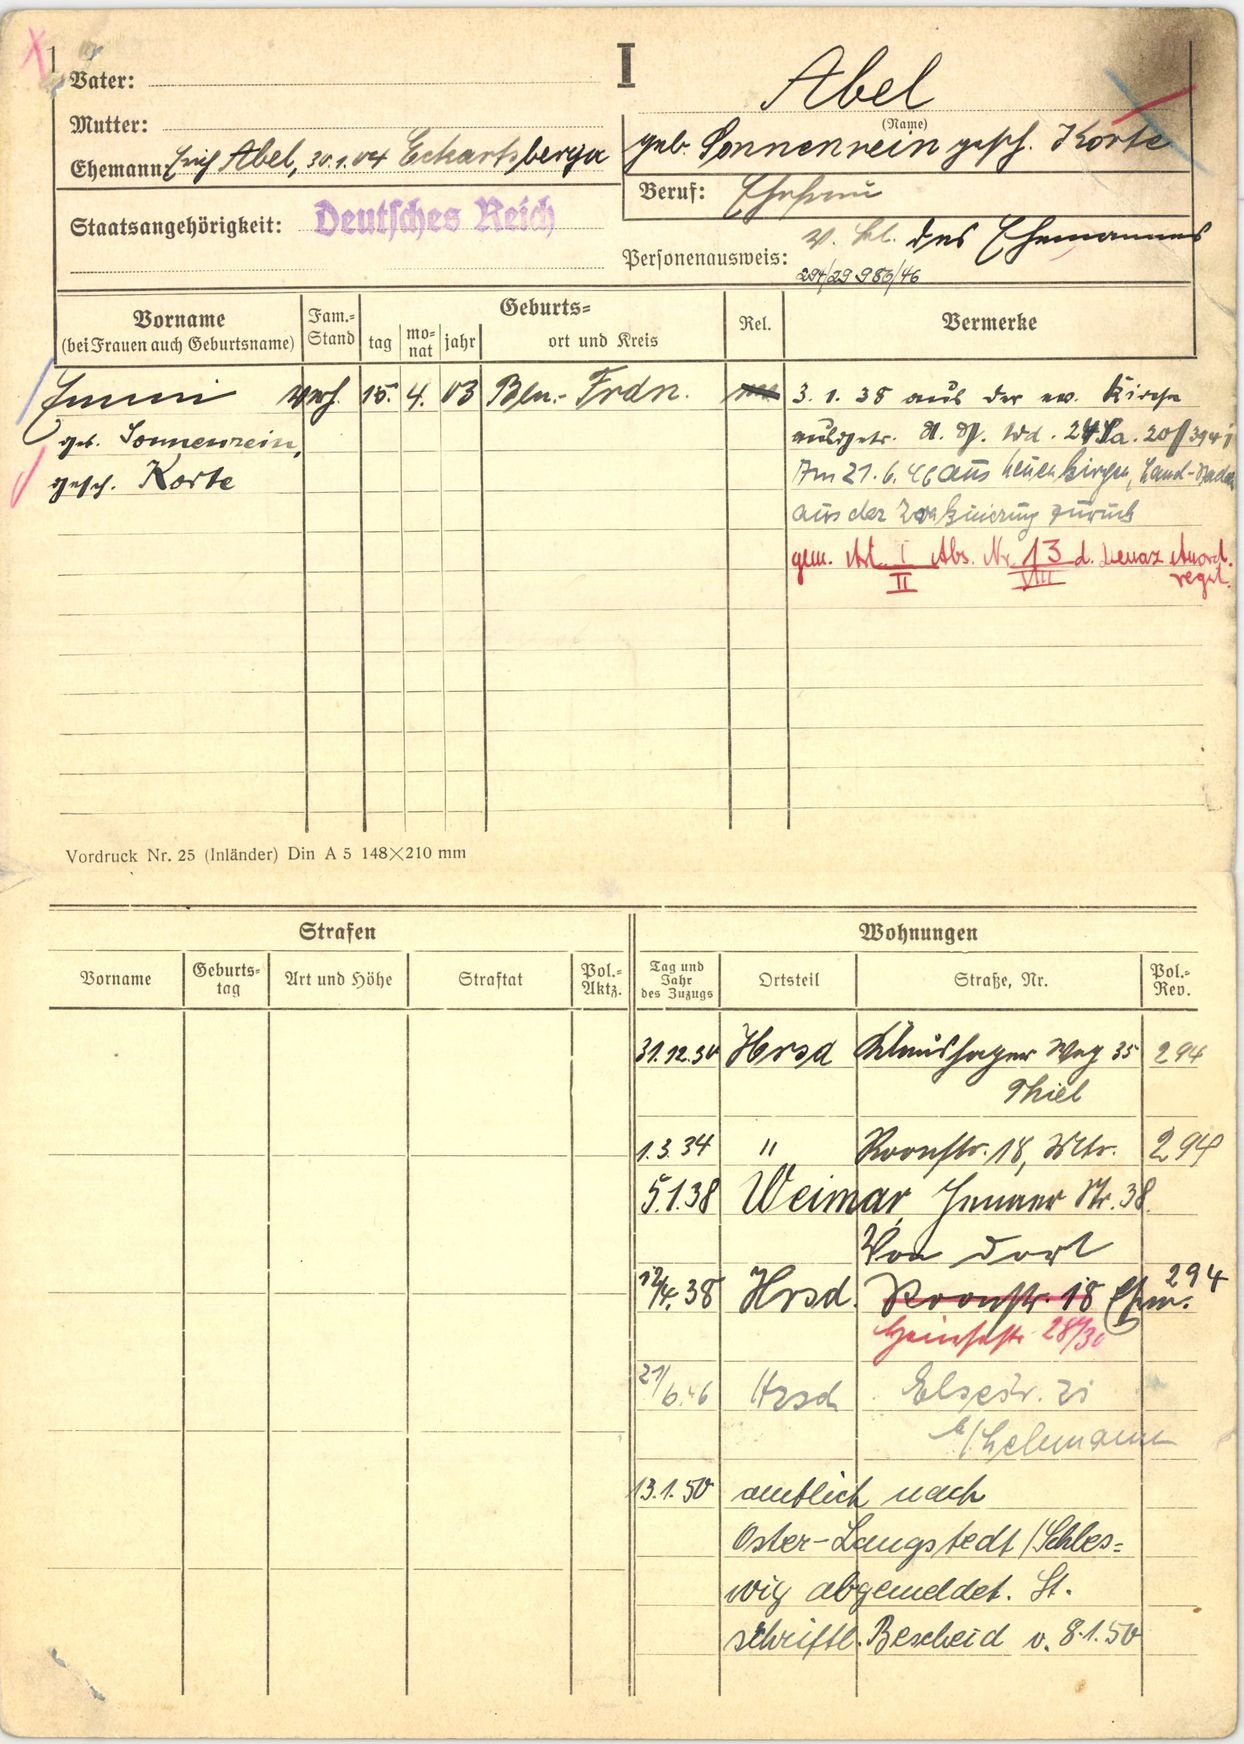
Abel
geb. Sonnenrein gesch. Korte